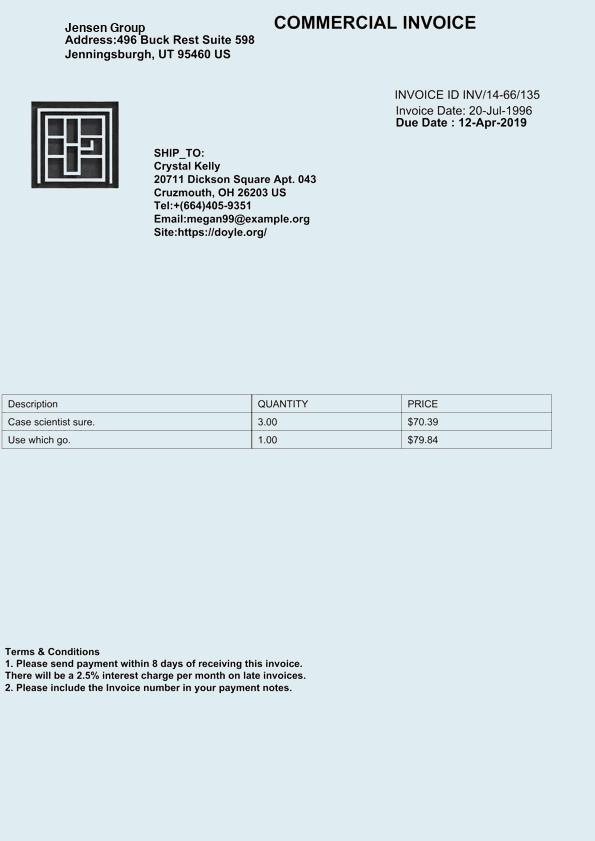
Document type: Invoice